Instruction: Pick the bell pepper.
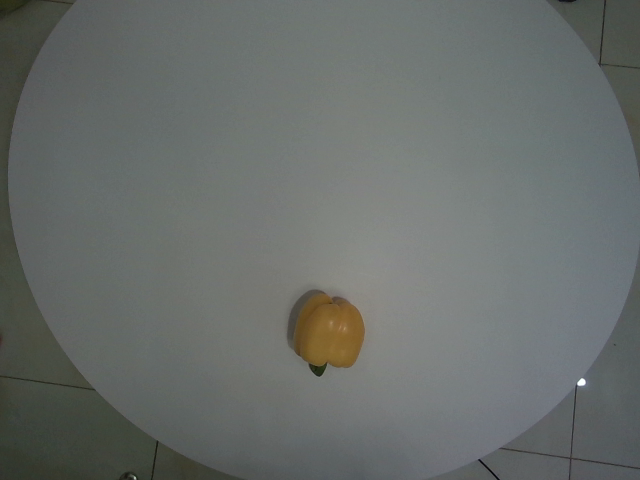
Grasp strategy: vertical